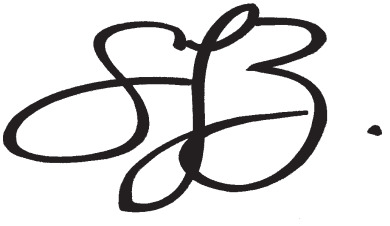
Signature of: stefani zinerman